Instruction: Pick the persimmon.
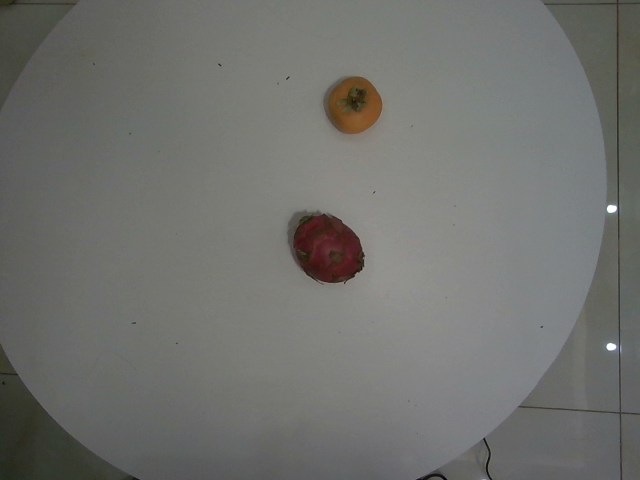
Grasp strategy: vertical